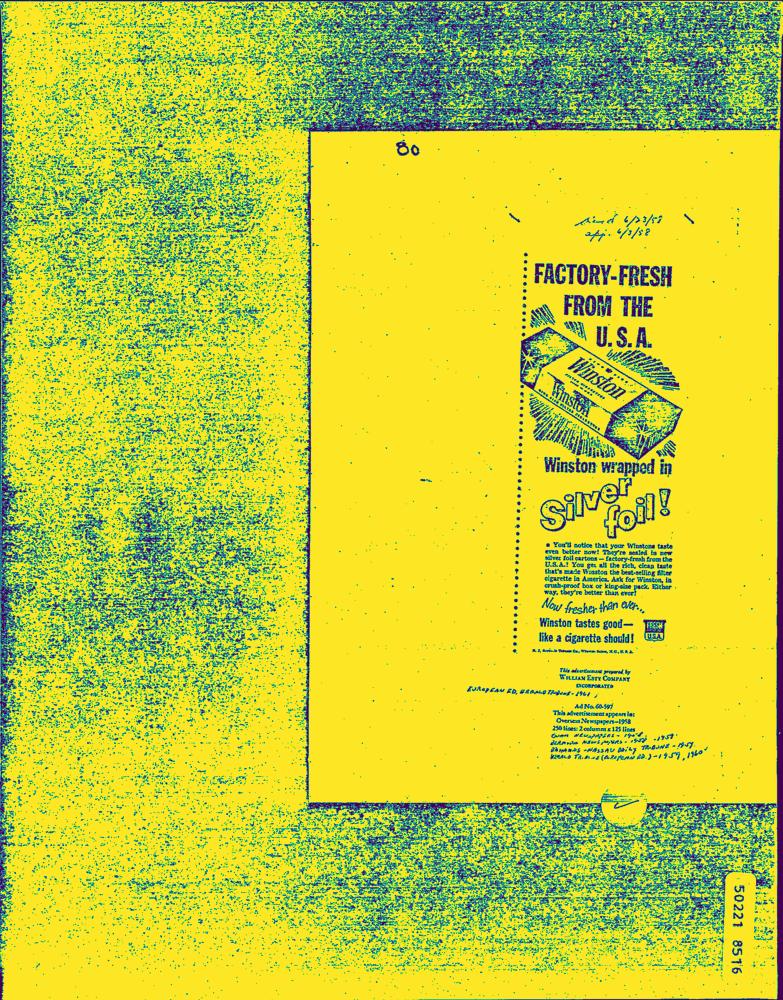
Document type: AD